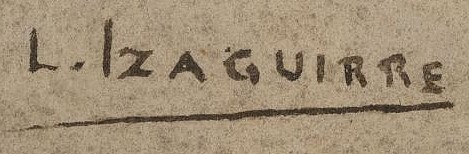
Signature of: leandro izaguirre